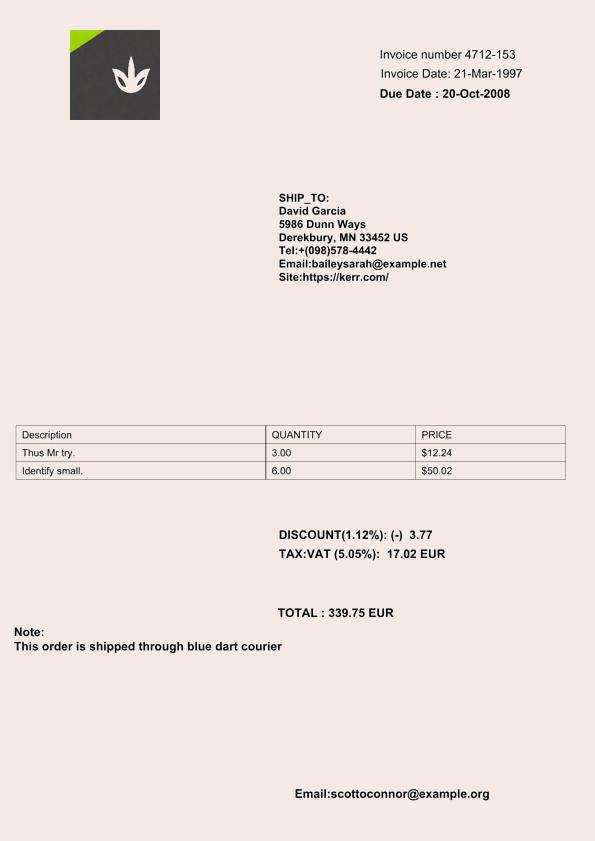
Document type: Invoice